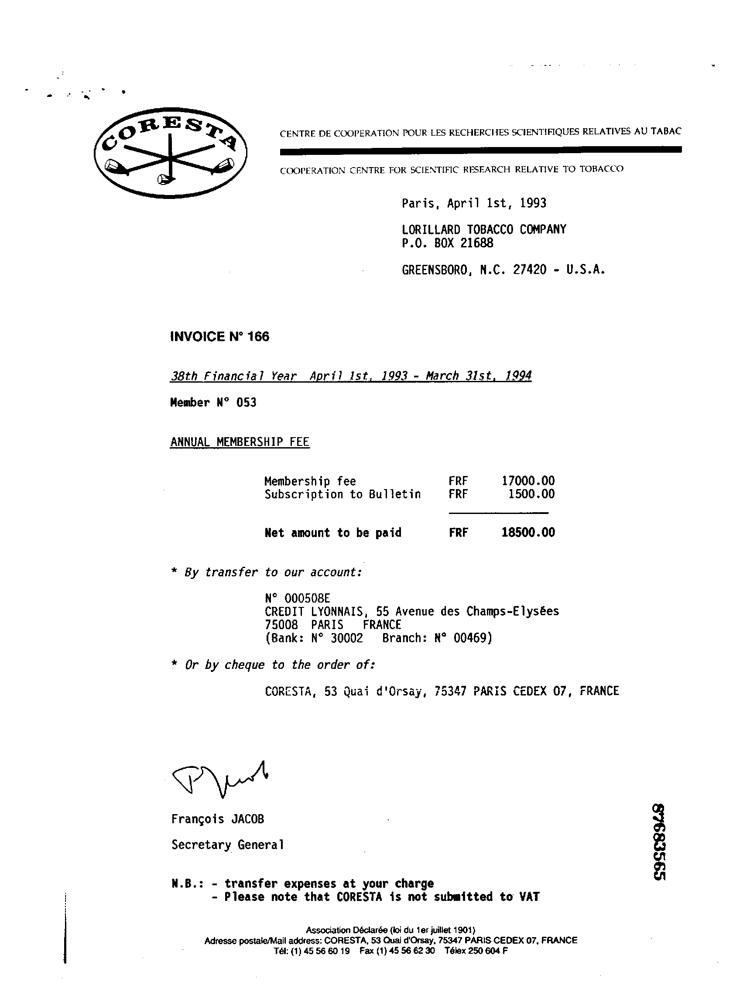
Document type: Invoice